Can you pull out the amount in words, numerical amount, payee's name, date of the cheque, and the bank's name from the image?
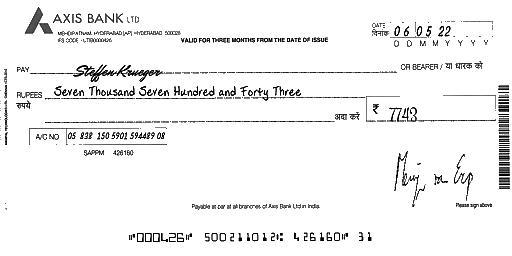
amt_in_words: Seven Thousand Seven Hundred and Forty Three
amt_in_figures: 7743
payee_name: Steffen Krueger
bank_name: AXIS BANK
cheque_date: 06/05/22